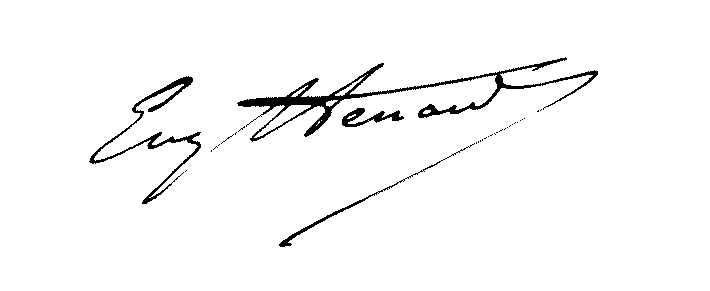
Signature of: eugène hénard